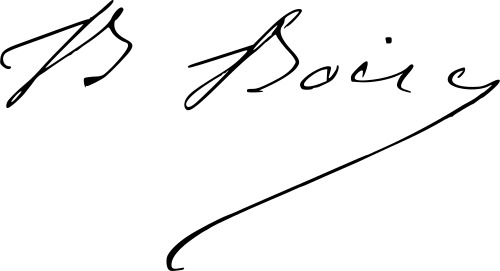
Signature of: émile boirac